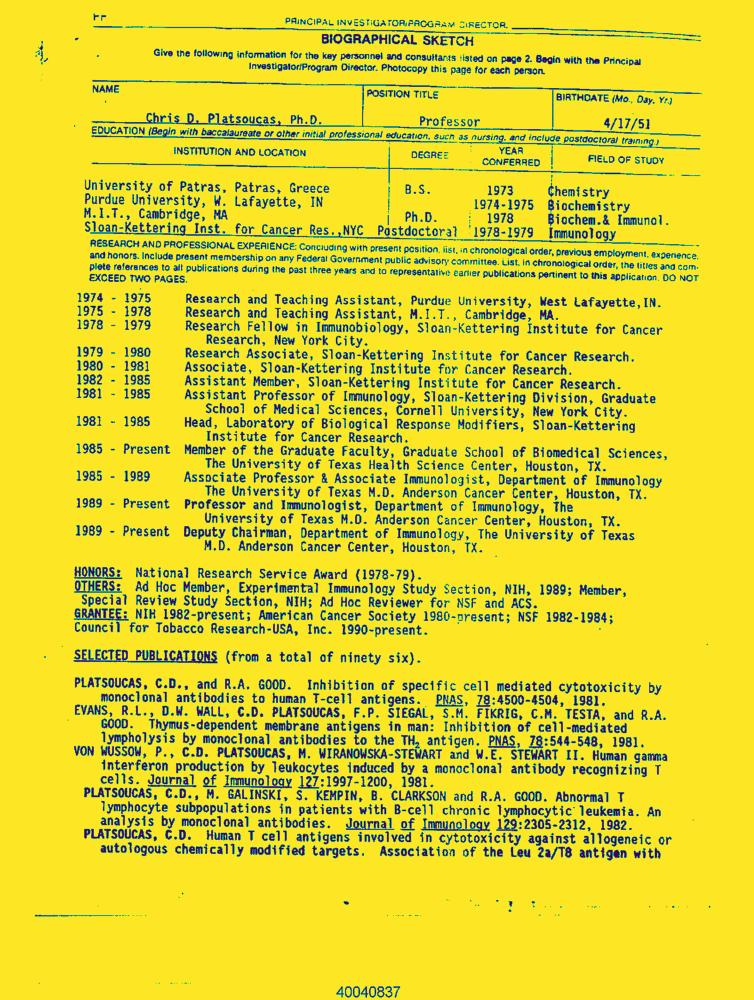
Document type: Resume-Doc